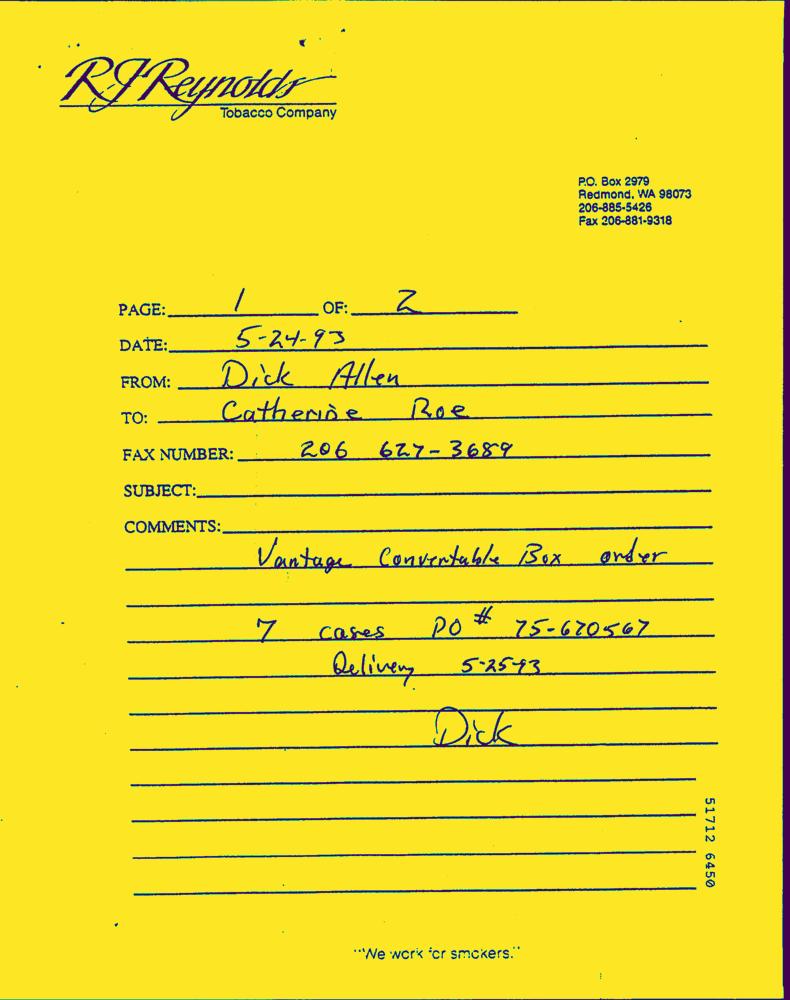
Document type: Invoice-Doc